Question: What might the diagnosis be?
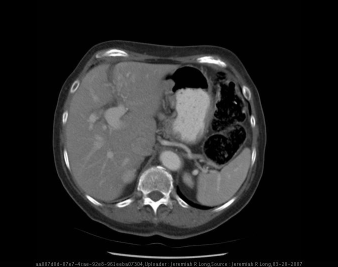
Answer: The possible diagnosis includes Based upon the radiographs:
Hiatial hernia (sliding versus paraesophageal versus mixed)
Foregut duplication cyst
Abscess
Necrotic lymph node with cavitation

Diagnosis of a sliding hiatal hernia is confirmed with CT..